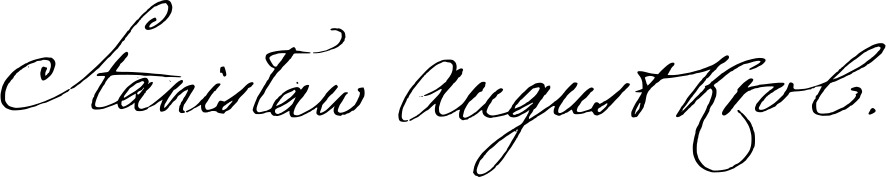
Signature of: stanisław august poniatowski